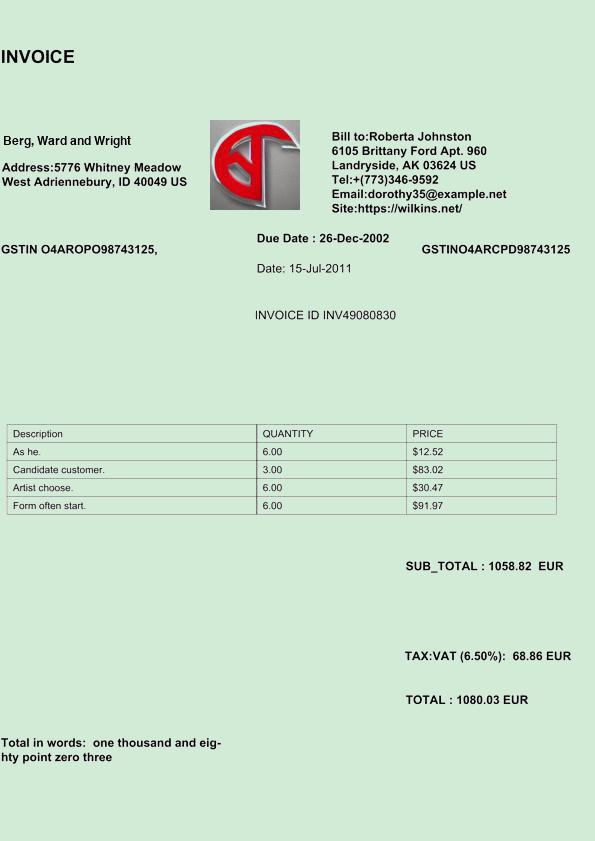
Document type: Invoice